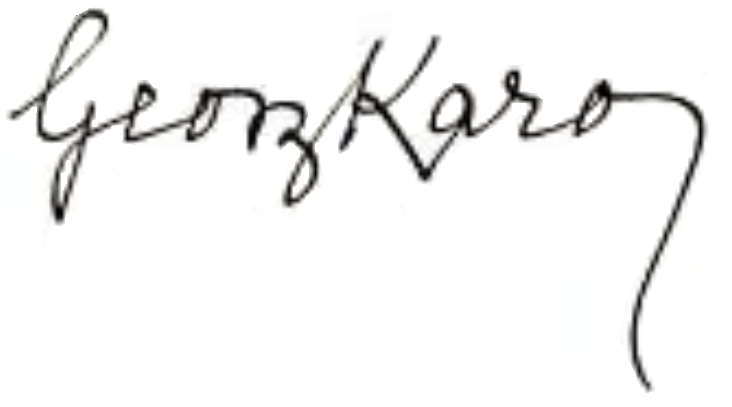
Signature of: georg karo